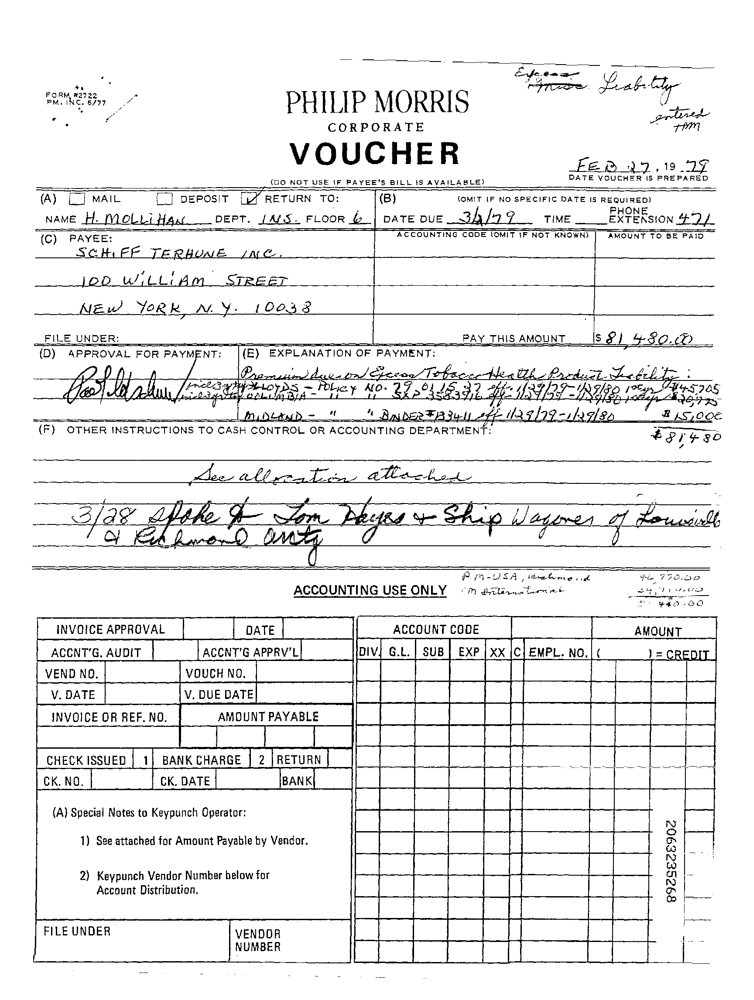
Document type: Invoice